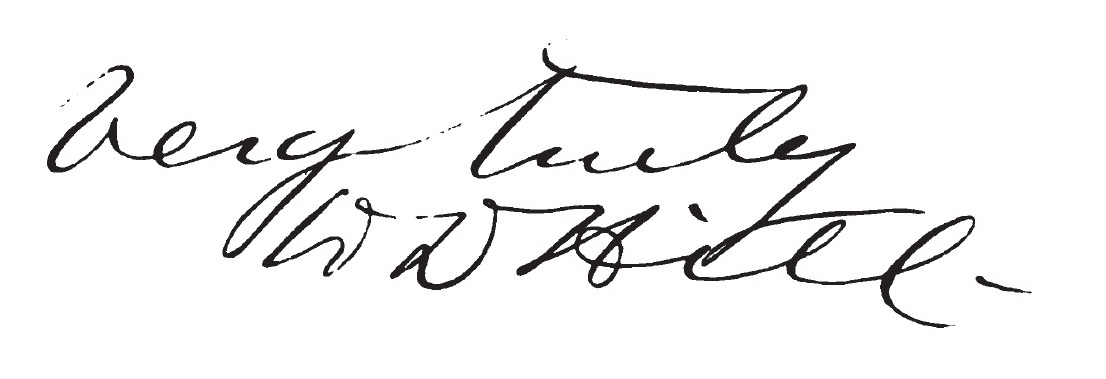
Signature of: william d hill